Question: What appears to be the issue?
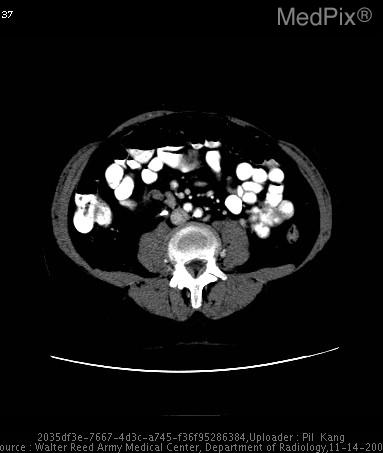
Answer: The findings suggest CT with intravenous and oral contrast material demonstrates a large retroperitoneal mass with central dystrophic calcifications.  This mass is completely separate from the right kidney, which other than the hydronephrosis and the presence of the ureteral stent, is otherwise unremarkable.  The liver was also normal.

Superior images demonstrate a "beak sign" with the inferior vena cava and the left renal vein, strongly suggestive of the vascular origin of this tumor.

Note the presence of the ureteral stent, and the image demonstrating that the mass has extrinsic mass effect on the course of the ureter, causing the original clinical problem for which this patient was treated.. CT with intravenous and oral contrast material demonstrates a large retroperitoneal mass with central calcifications.  This mass is completely separate from the right kidney, which other than the hydronephrosis and the presence of the ureteral stent, is otherwise unremarkable.  The liver was also normal.

Note the presence of the ureteral stent, and the image demonstrating that the mass has extrinsic mass effect on the course of the ureter, causing the original clinical problem for which this patient was treated.. The patient might have a history of Patient is s/p placement of right ureteral stent for extrinsic obstruction of the right ureter due to a "mass" demonstrated on previous non-contrast renal stone protocol CT..